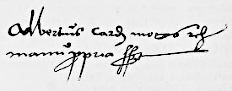
Signature of: albert of mainz